Question: Explain the disease:
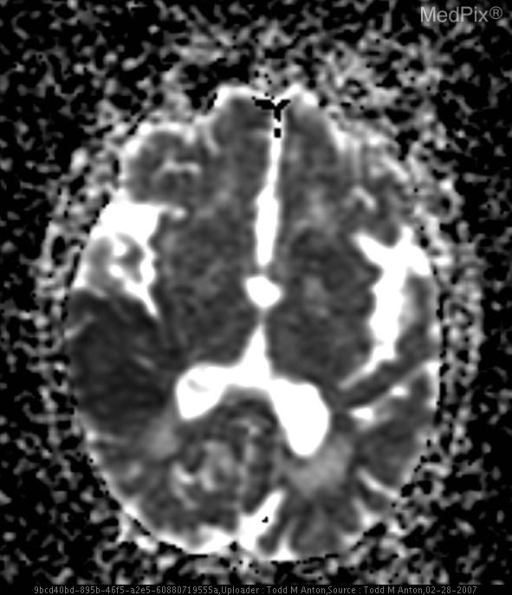
Answer: The disease is discussed as: The upper central portion of the cerebral hemisphere, posterior to the central sulcus, and anterior to the parietooccipital notch
(medial hemisphere).

For image, see:  http://rad.usuhs.mil/rad/radbrowser2/head/MRI/hn030.html

Damage to the non-dominant (usually right) parietal lobe may produce Gerstmann Syndrome:
•  agraphia or dysgraphia (a writing disability)
•  acalculia or dyscalculia (can't calculate)
•  inability to distinguish right from left
•  finger agnosia (inability to identify fingers

http://www.ninds.nih.gov/disorders/gerstmanns/gerstmanns.htm